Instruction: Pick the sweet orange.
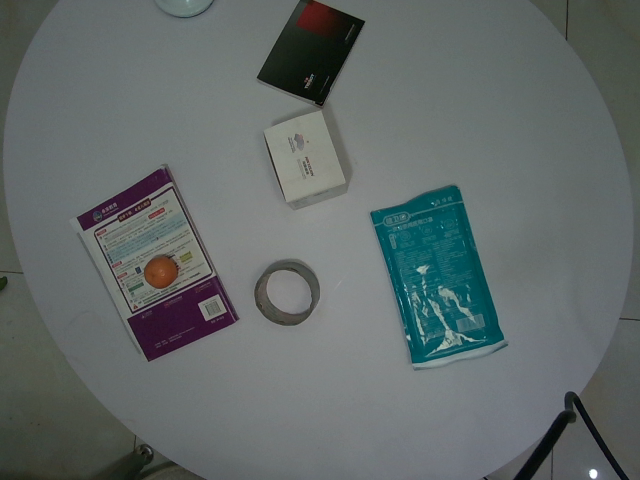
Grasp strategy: vertical